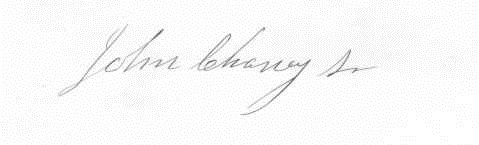
Signature of: john chaney